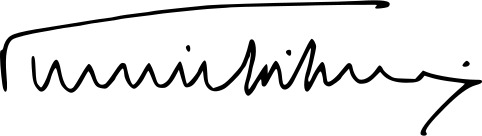
Signature of: francisco de sá carneiro